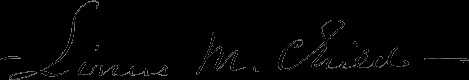
Signature of: linus mason child